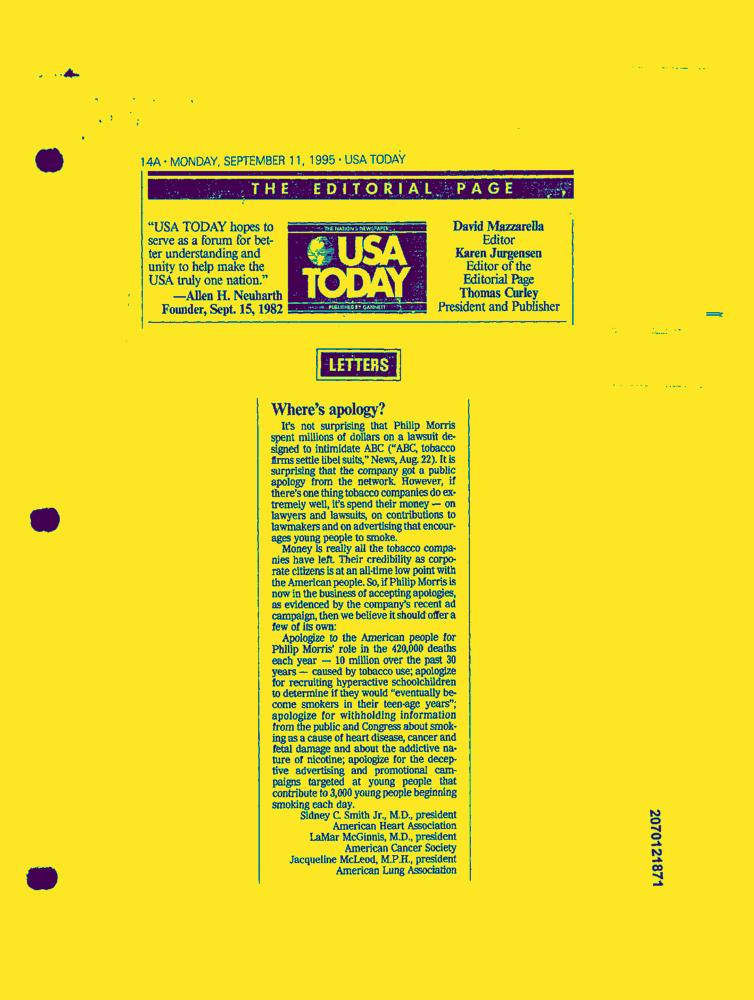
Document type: News-Article